Identify and extract the amount in words, amount in numbers, payee name, cheque date, and bank name from the image.
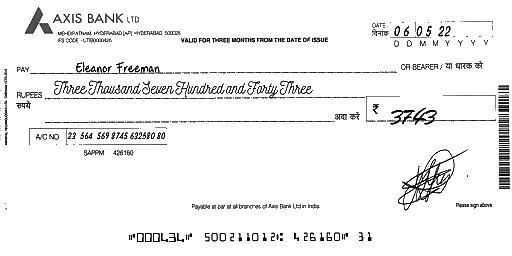
amt_in_words: Three Thousand Seven Hundred and Forty Three
amt_in_figures: 3743
payee_name: Eleanor Freeman
bank_name: AXIS BANK
cheque_date: 06/05/22